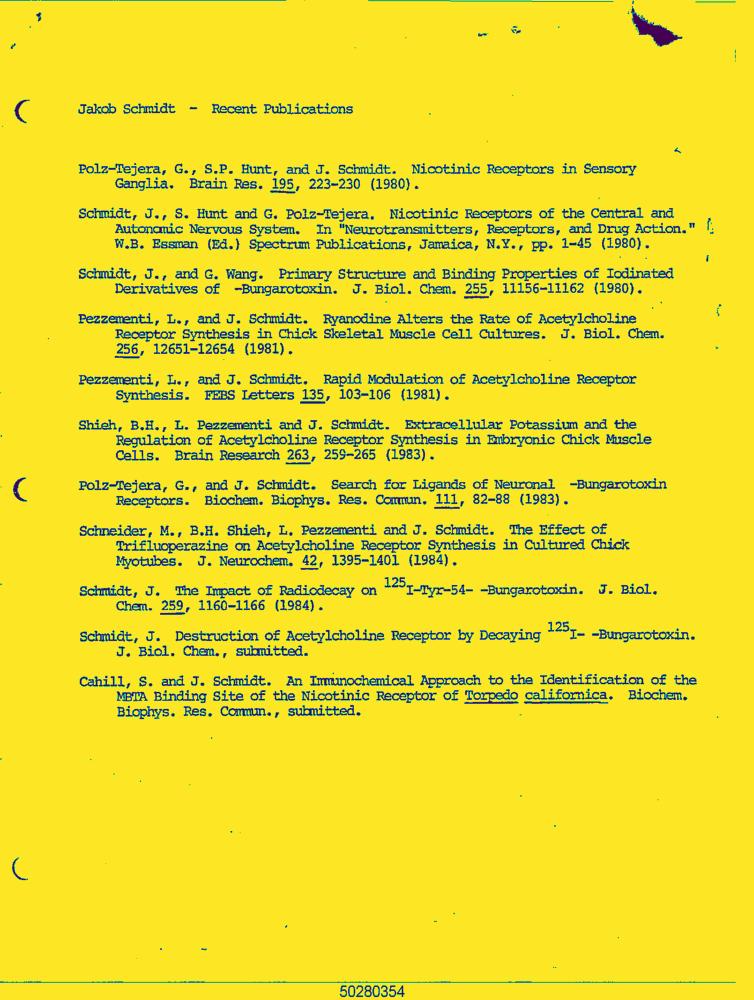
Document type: Resume-Doc